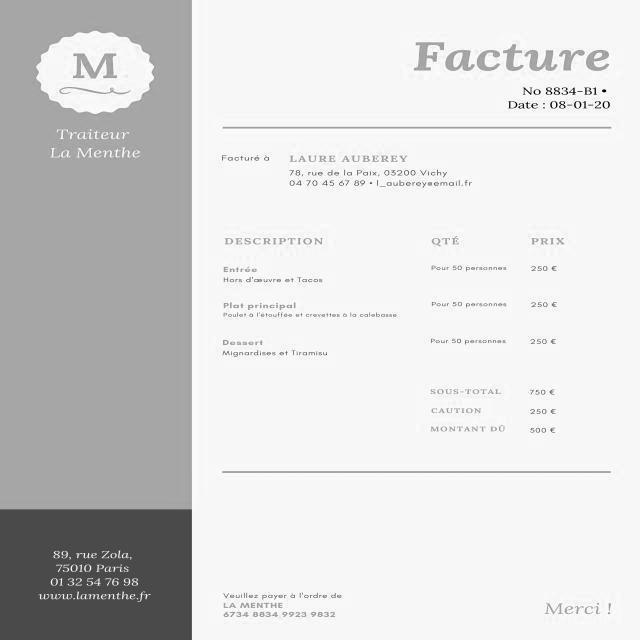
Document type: Invoice